Question: Which state is mentioned in the document?
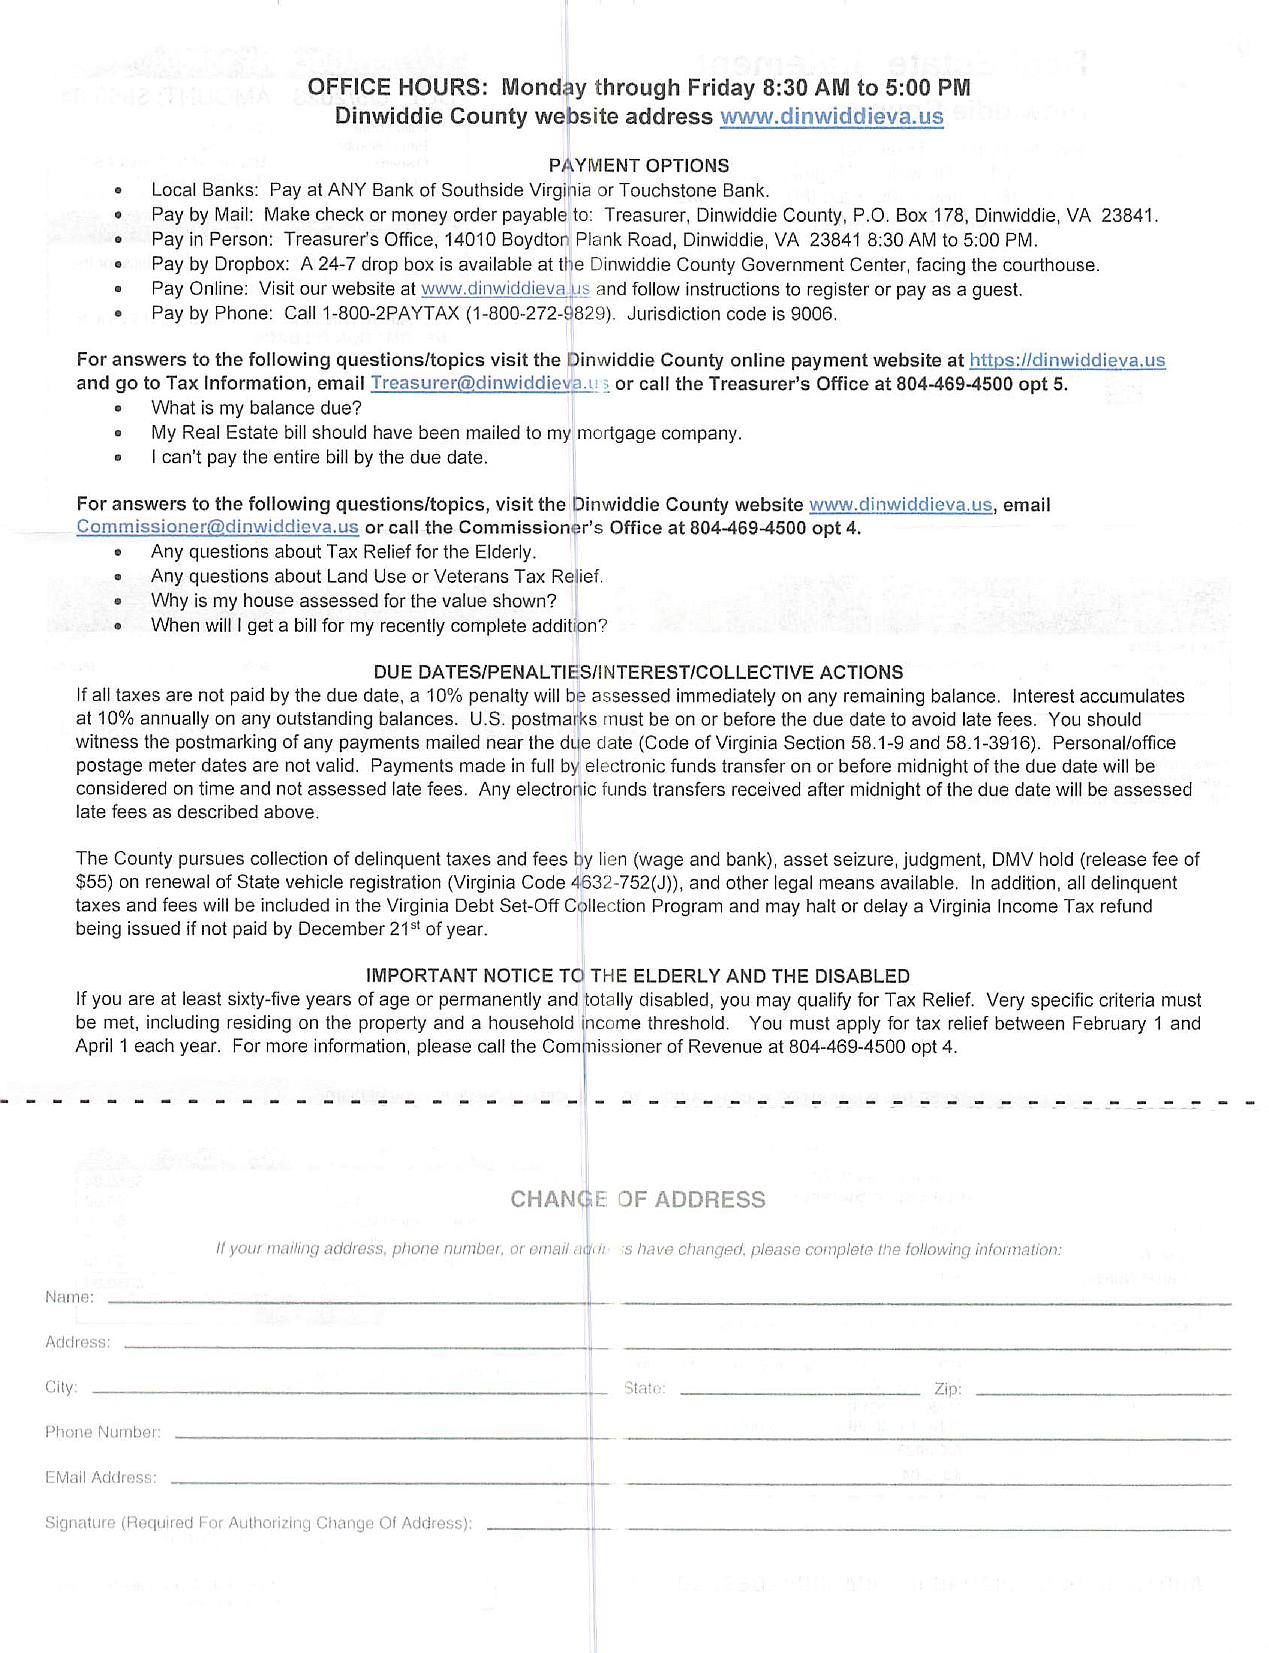
Answer: "VA"